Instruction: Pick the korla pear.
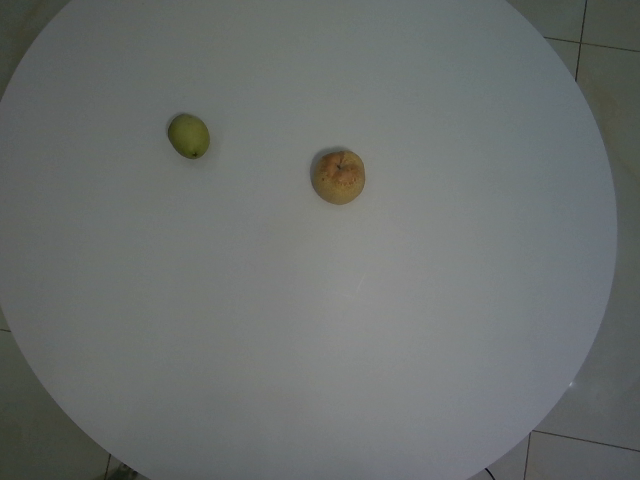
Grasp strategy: vertical